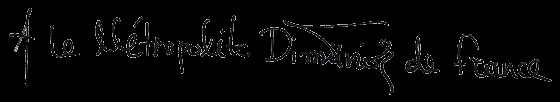
Signature of: dimitrios ploumis